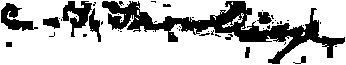
Signature of: charles tyler trowbridge